Question: What might the diagnosis be?
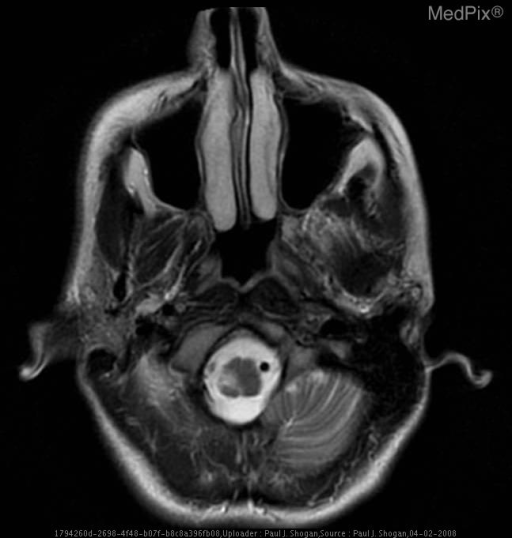
Answer: The possible diagnosis includes Dissection
Racemose Capillary Telangiectasia.